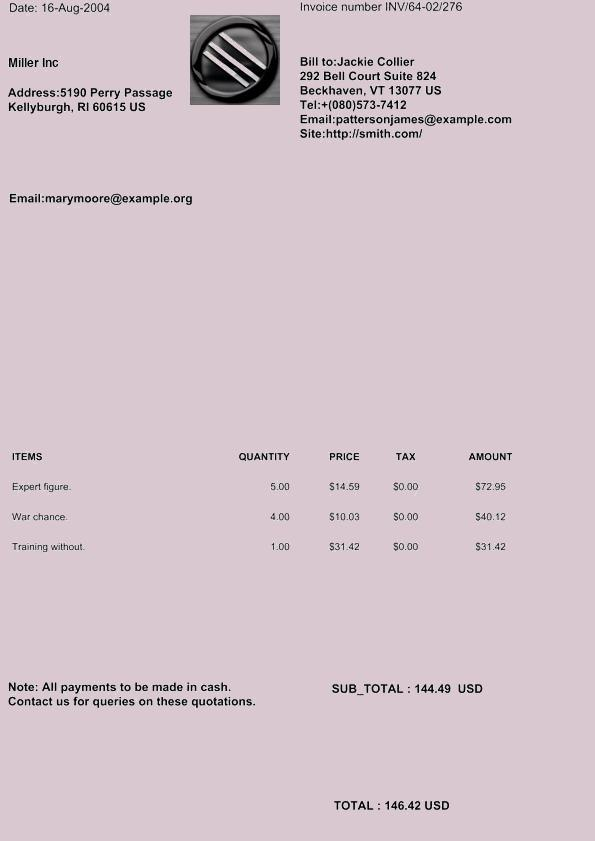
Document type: Invoice